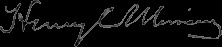
Signature of: henry clay merriam